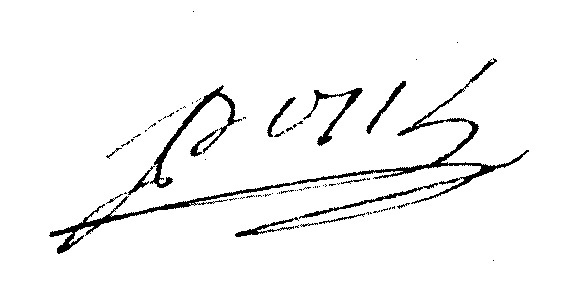
Signature of: augustin paul pous